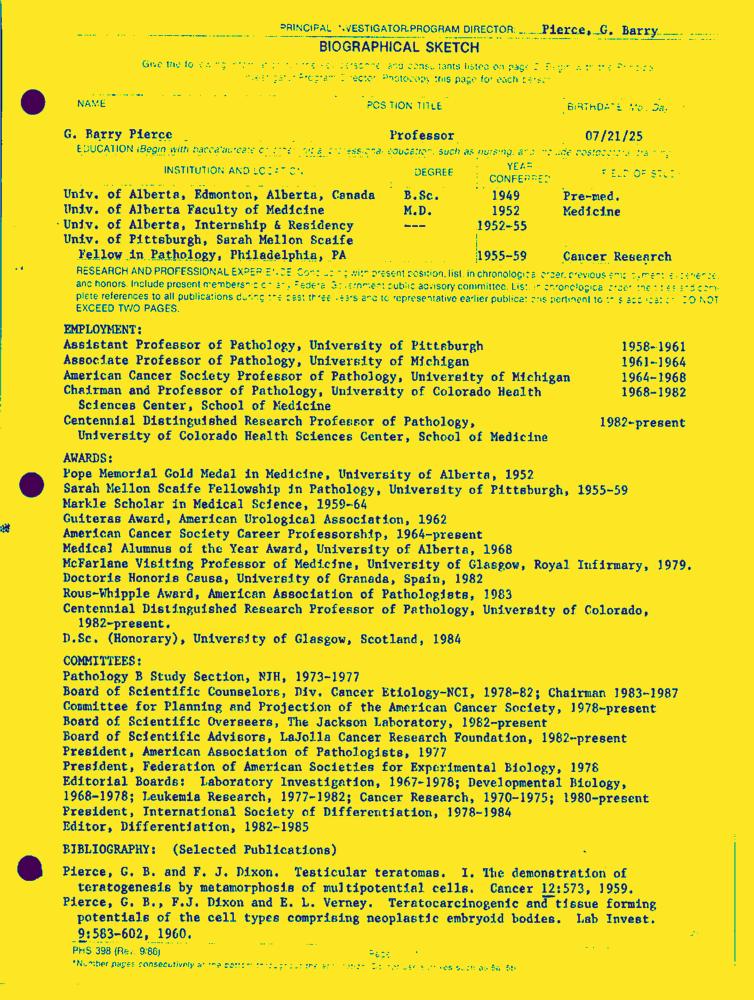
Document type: Resume-Doc